Patient: Male, age 56
A 56 year old male without a past smoking history presented to the emergency department with upper respiratory symptoms, fevers, night sweats, urinary retention, and leg weakness. On admission, chest computed tomography (CT) with contrast demonstrated a right perihilar mass with mediastinal extension, prominent mediastinal and paraesophageal lymphadenopathy, and was negative for PE (Fig. 1). Based on focal neurologic findings, magnetic resonance imaging of the head/spine was performed and showed lesions consistent with metastatic disease. Because the clinical-radiographic diagnosis suggested metastatic carcinoma, bronchoscopy with EBUS-guided TBNA of the invasive mediastinal mass was performed. EBUS imaging from the right main stem bronchus demonstrated a mobile filling defect within the right pulmonary artery (Fig. 2) which was confirmed by Doppler (Fig. 3). These characteristics were consistent with a PE. A repeat chest CT with contrast confirmed an acute PE involving the right main pulmonary artery and bilateral segmental pulmonary arteries (Fig. 4). The patient was treated with the preferred anticoagulation in the setting of malignancy; subcutaneous low molecular weight heparin. Pathology from the TBNA biopsy was positive for primary lung adenocarcinoma and the patient was initiated on systemic chemotherapy. Follow-up CT angiogram 3-months later showed resolution of the PE and tumor response to chemotherapy.
Keywords: ebus, endobronchial ultrasound, endobronchial ultrasound, pe, pulmonary embolism, pulmonary embolus, tbna, transbronchoscopic needle aspiration
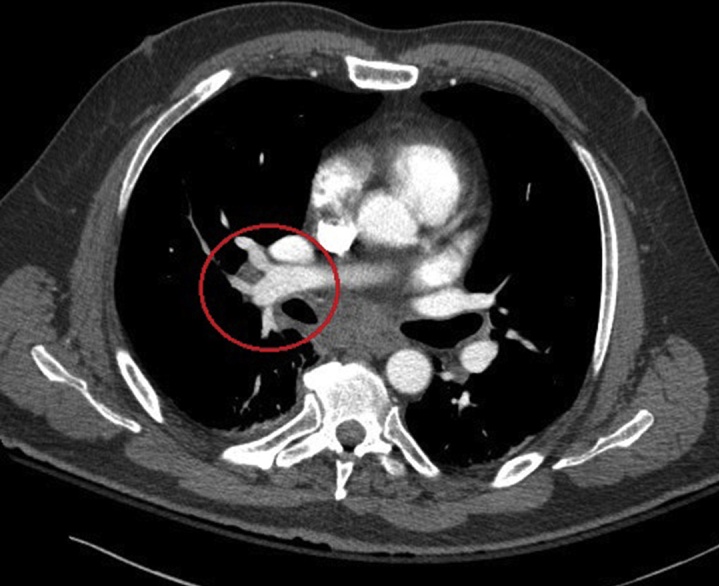
Image caption: Computed tomography of the chest confirming the pulmonary embolus that was originally diagnosed by EBUS.